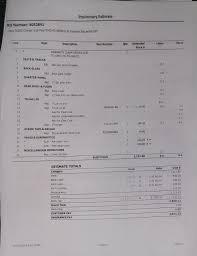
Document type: Invoice